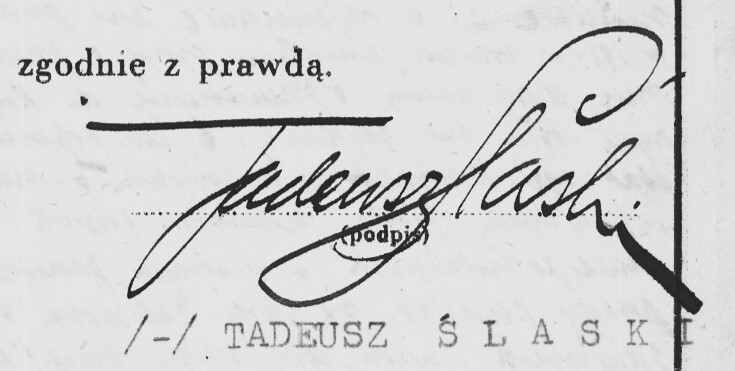
Signature of: tadeusz ślaski